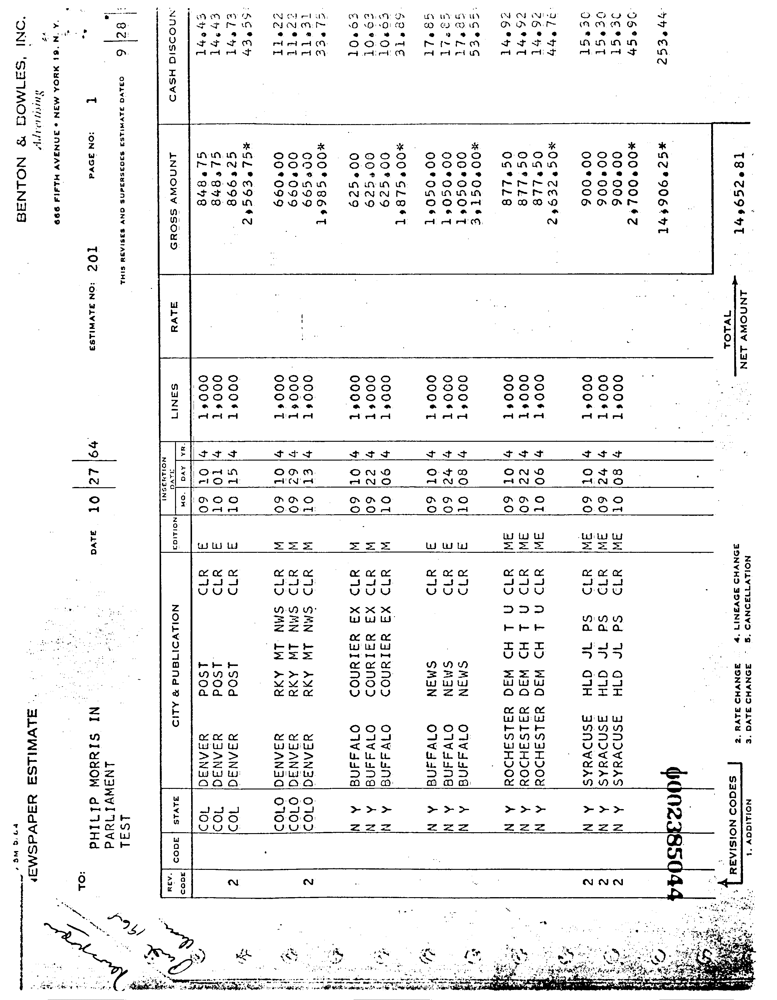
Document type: Invoice